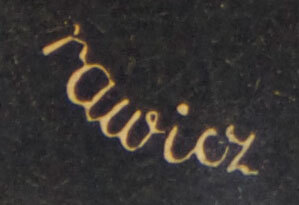
Signature of: mariano rawicz